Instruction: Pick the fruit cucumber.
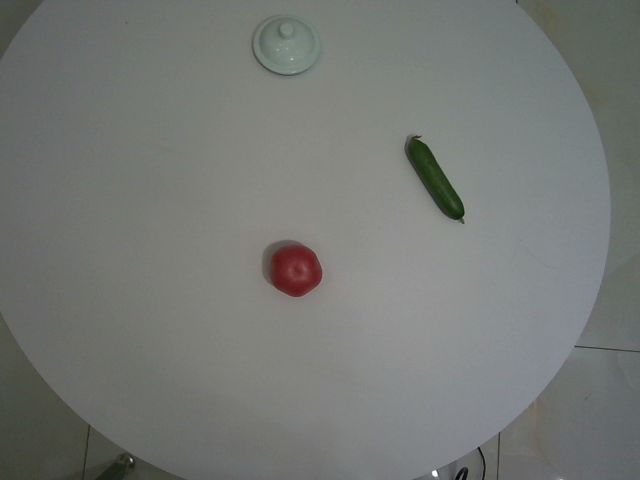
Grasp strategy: vertical